Question: How is the property described in the document?
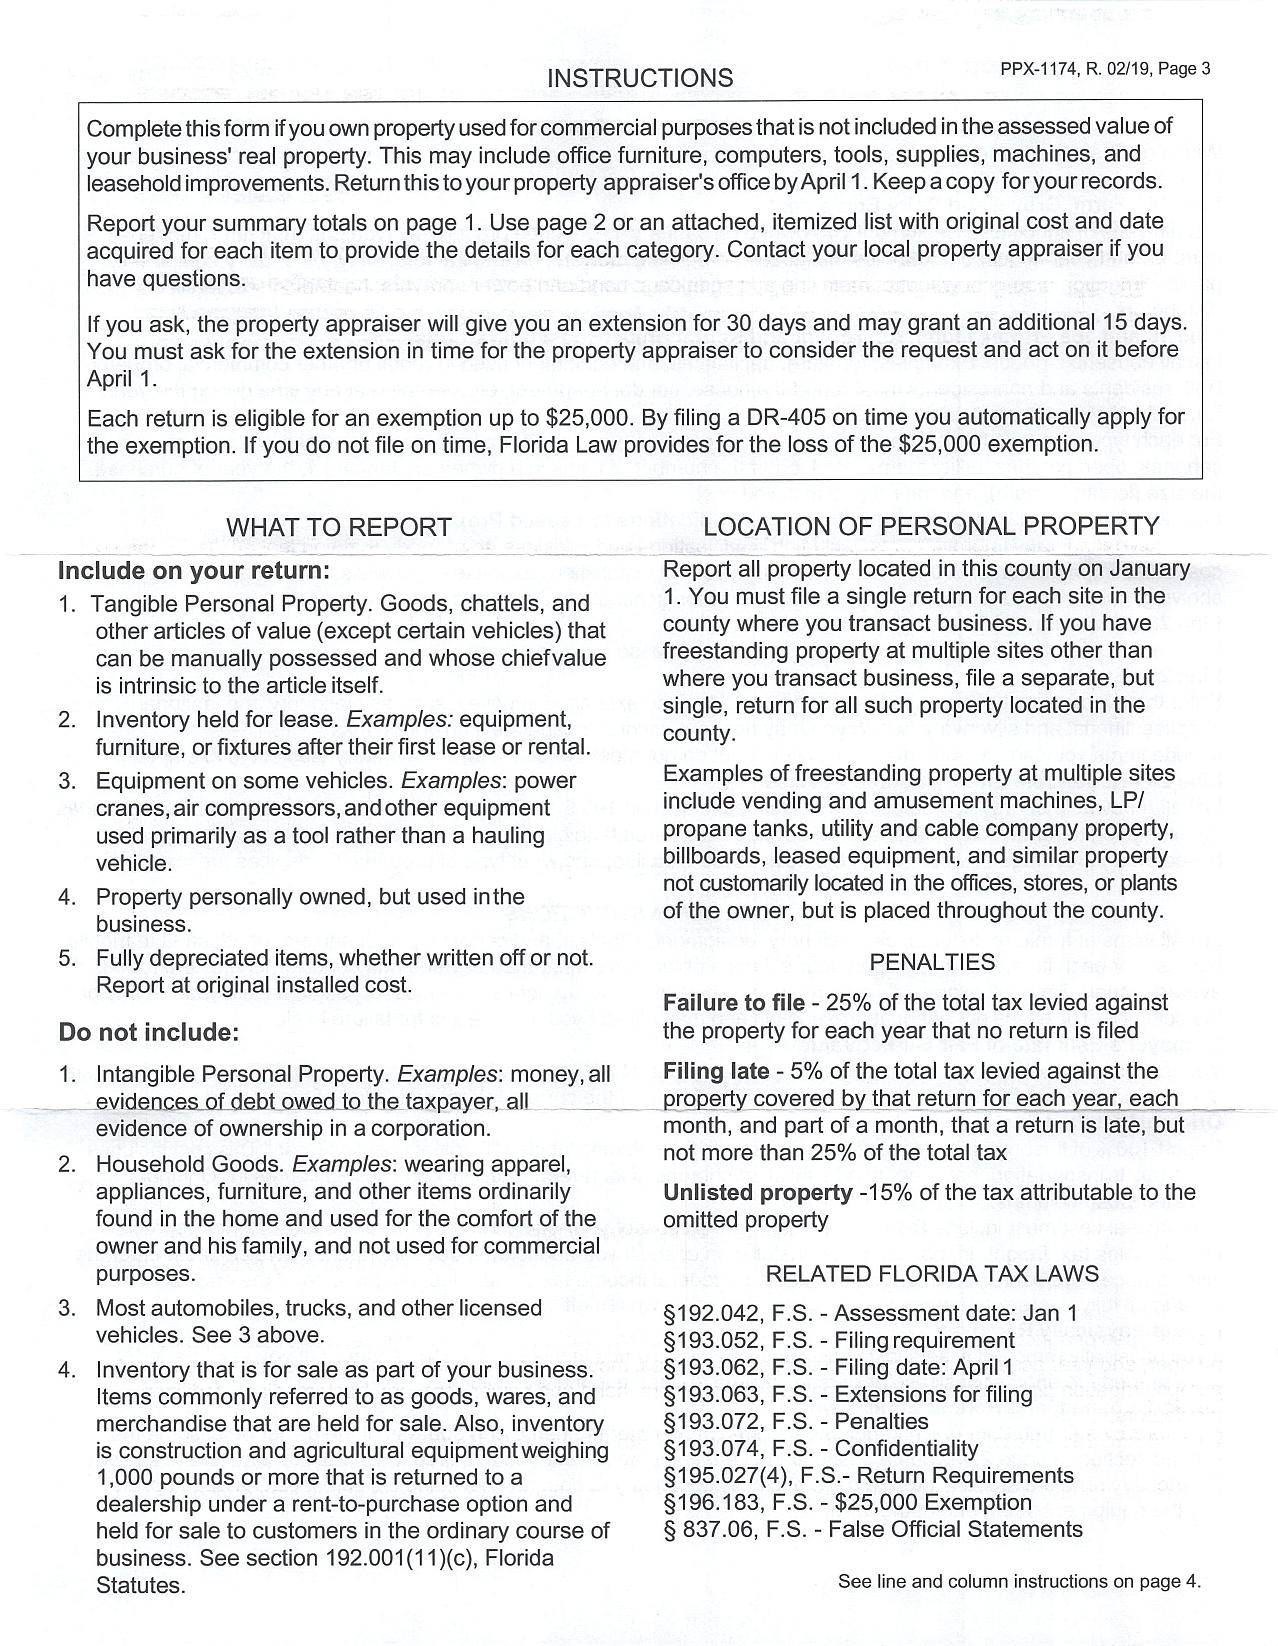
Answer: "office furniture, computers, tools, supplies, machines, and leasehold improvements"